Question: What type of tax is indicated in the document, personal property or real estate?
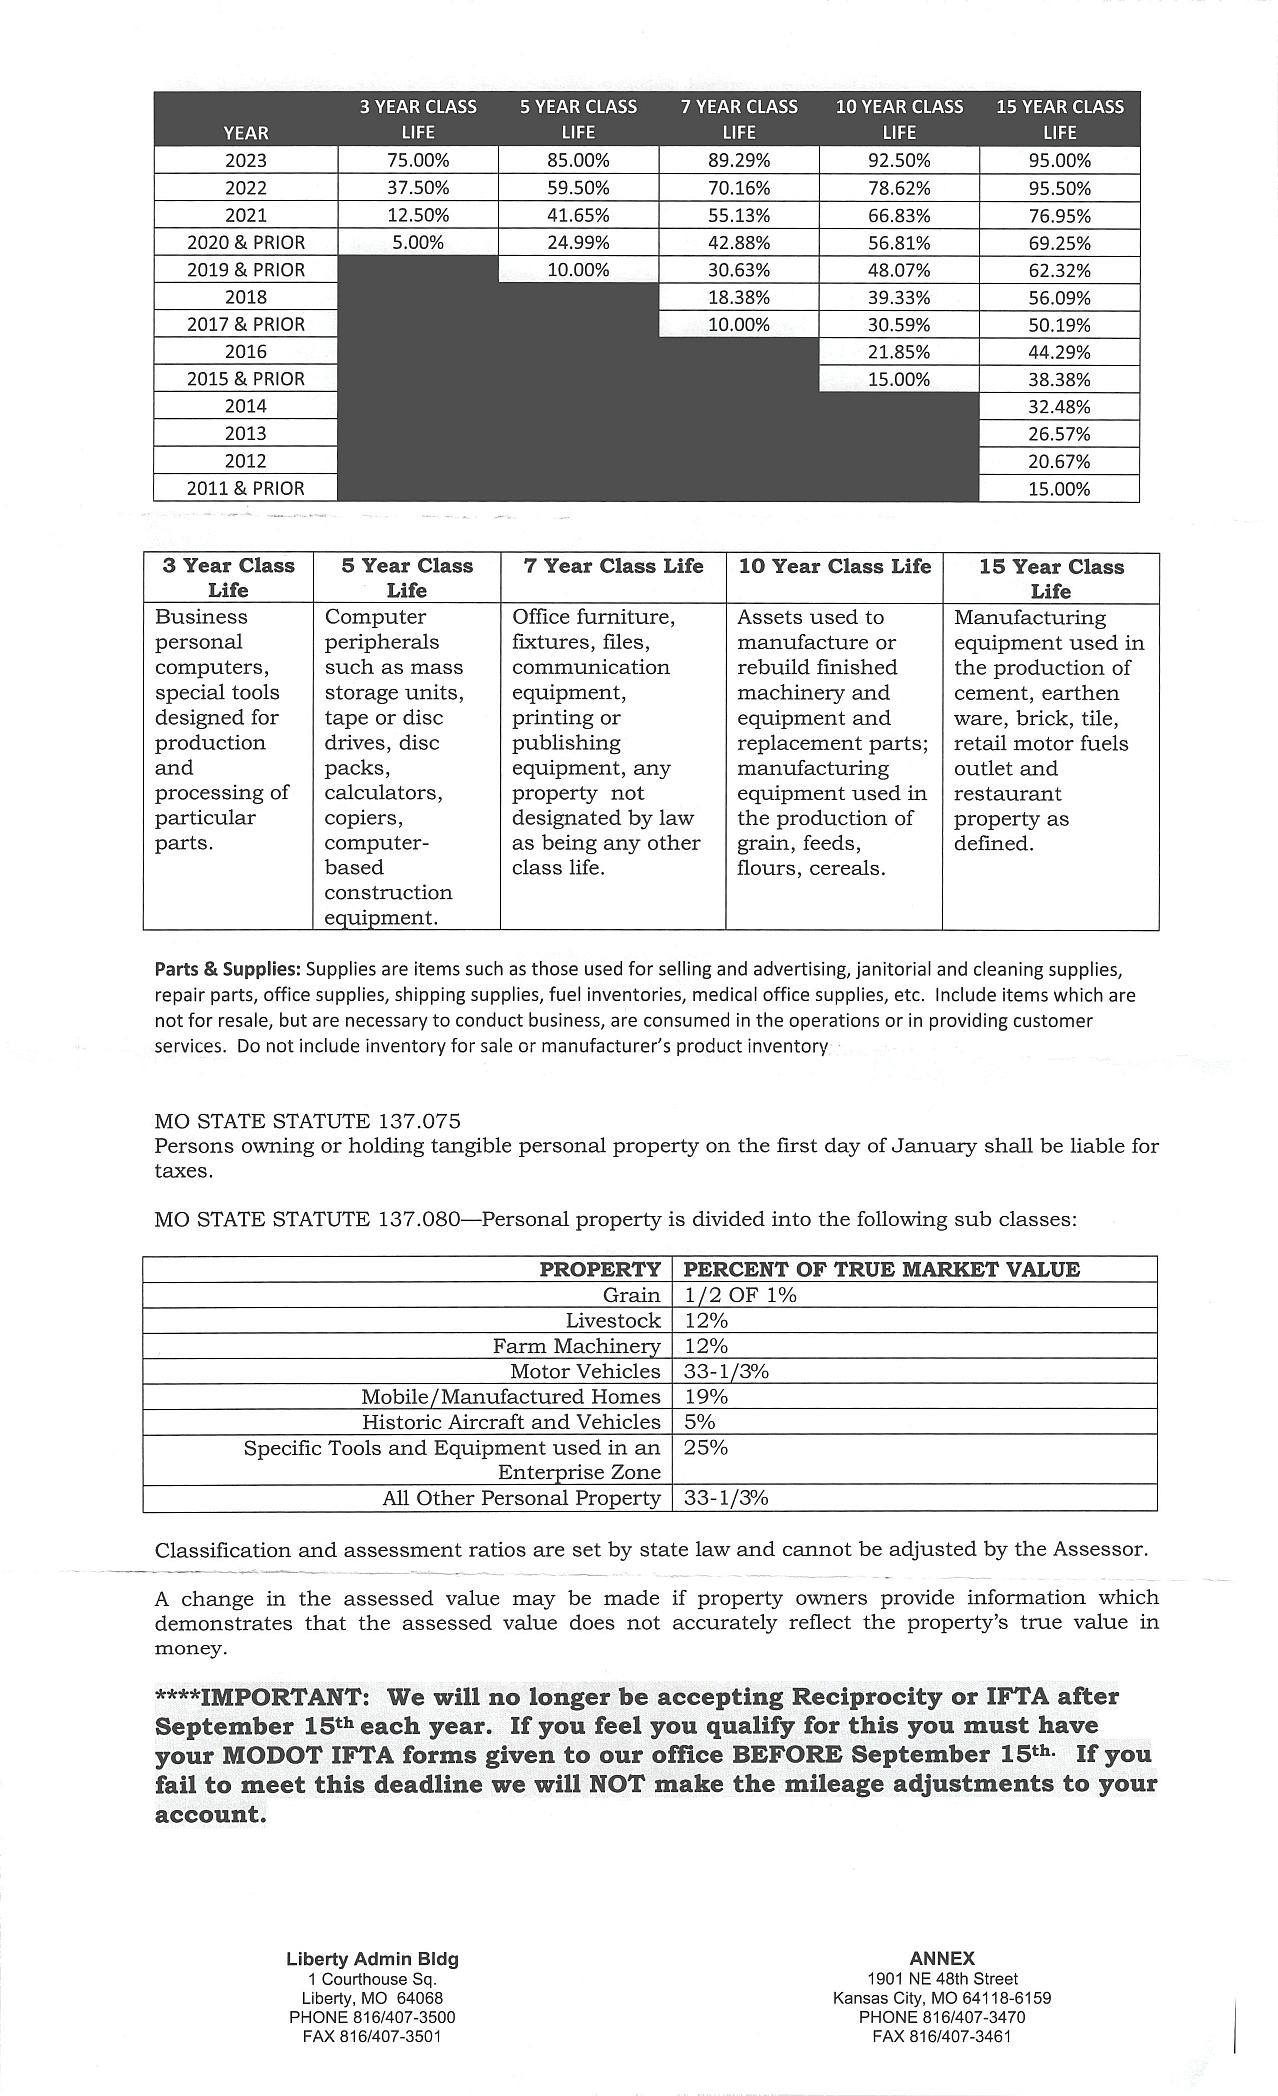
Answer: "Personal Property Tax"